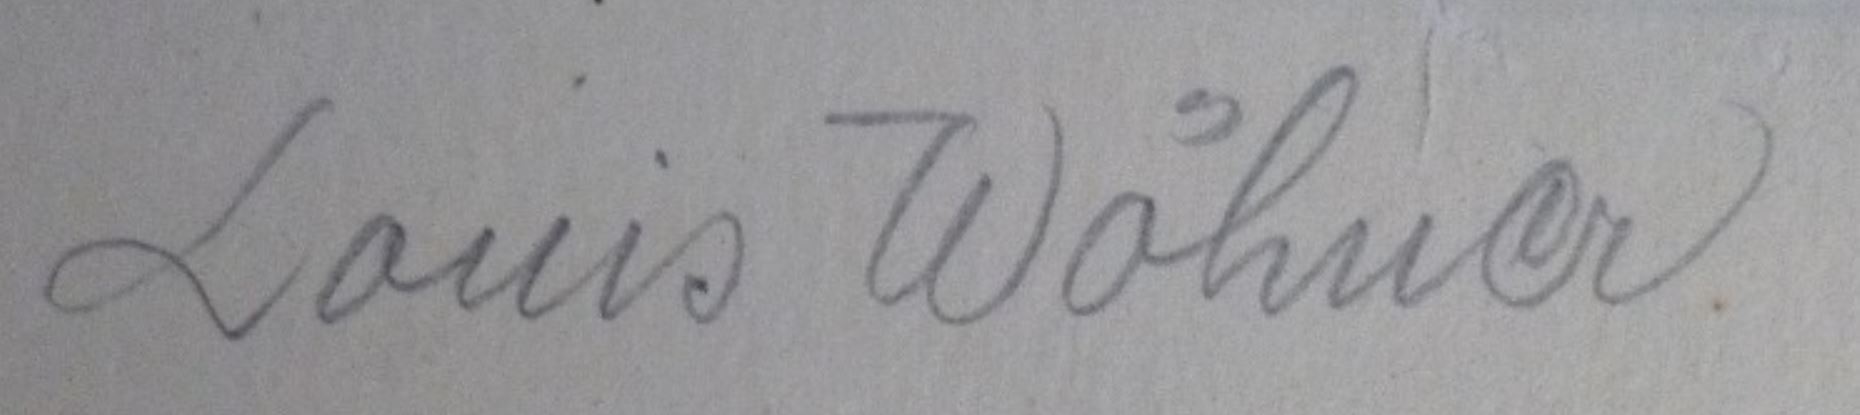
Signature of: louis wöhner